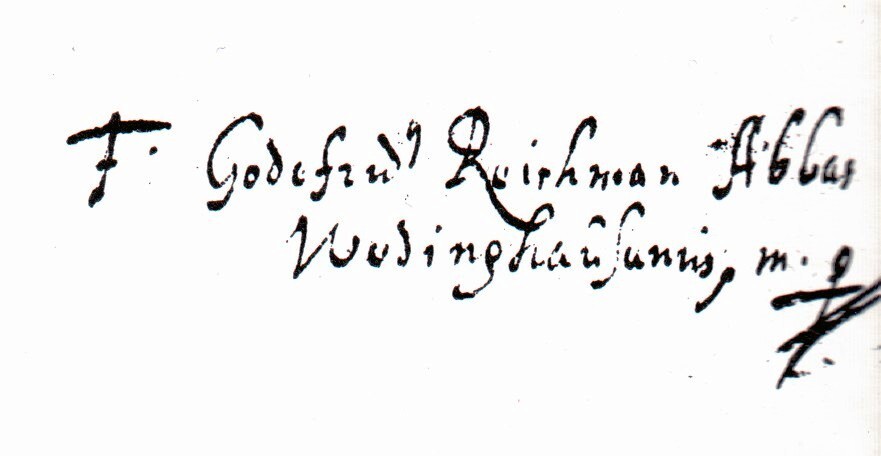
Signature of: gottfried reichmann